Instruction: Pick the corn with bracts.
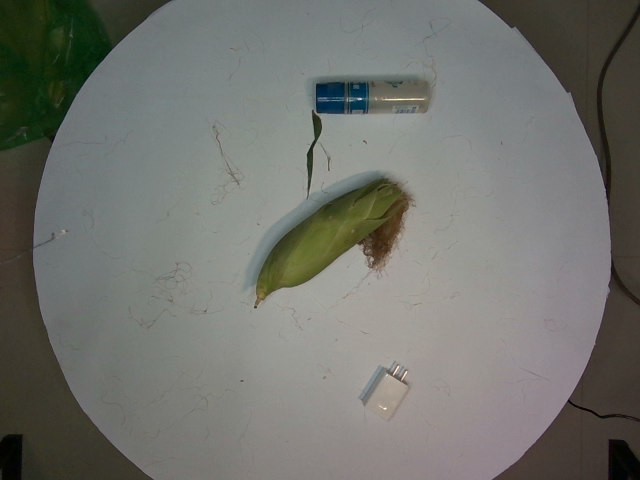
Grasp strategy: vertical